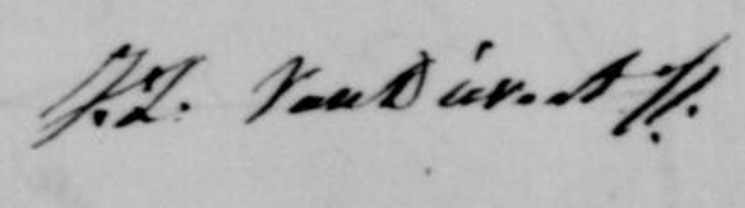
Signature of: jean louis van dievoet